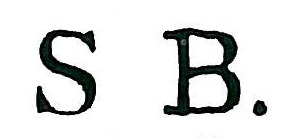
Signature of: sandro botticelli